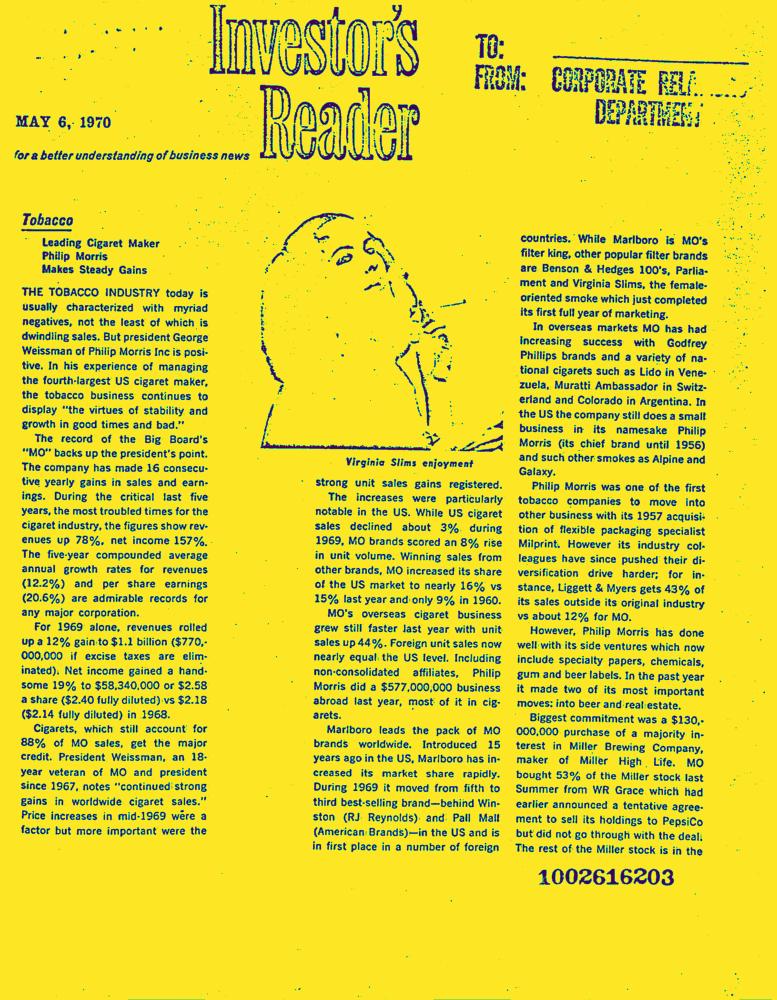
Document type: News-Article